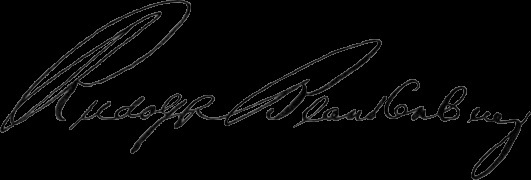
Signature of: rudolph blankenburg